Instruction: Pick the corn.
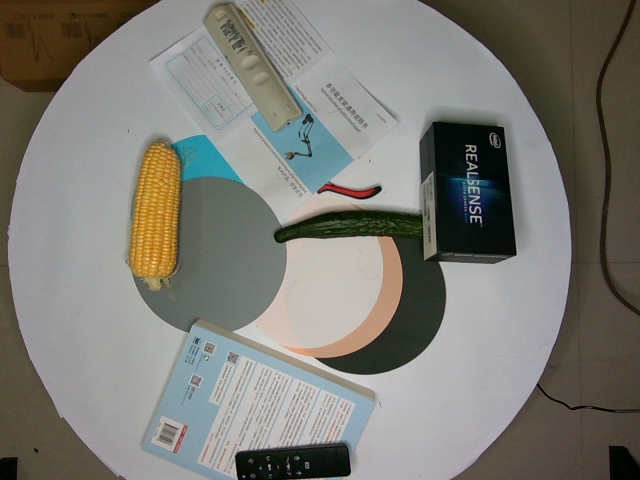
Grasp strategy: vertical